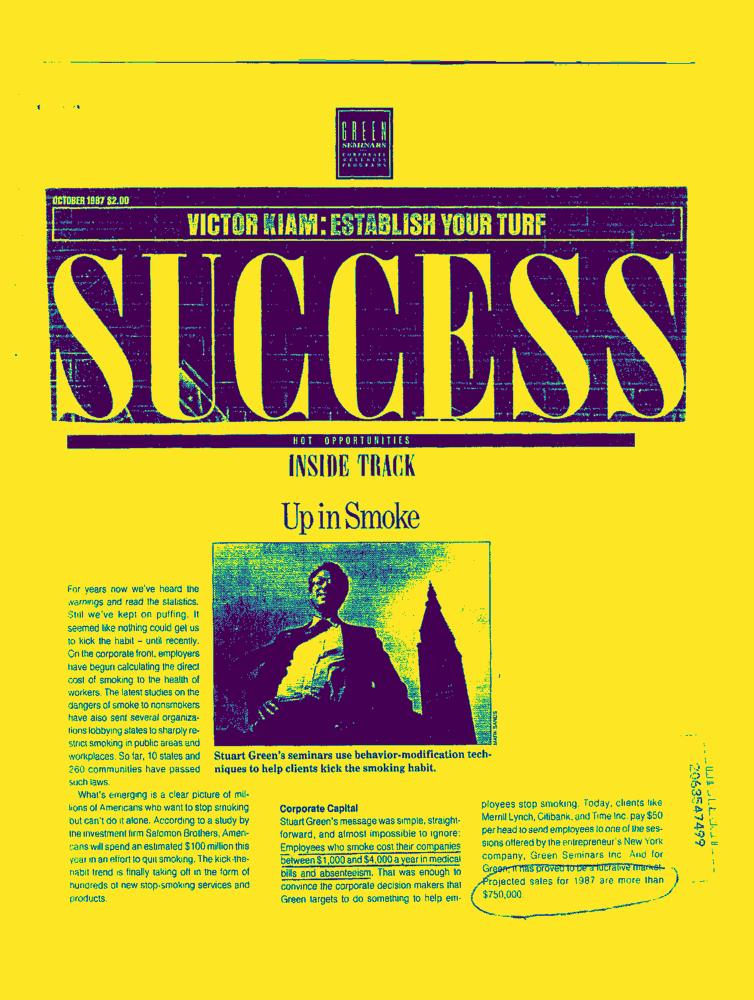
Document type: News-Article